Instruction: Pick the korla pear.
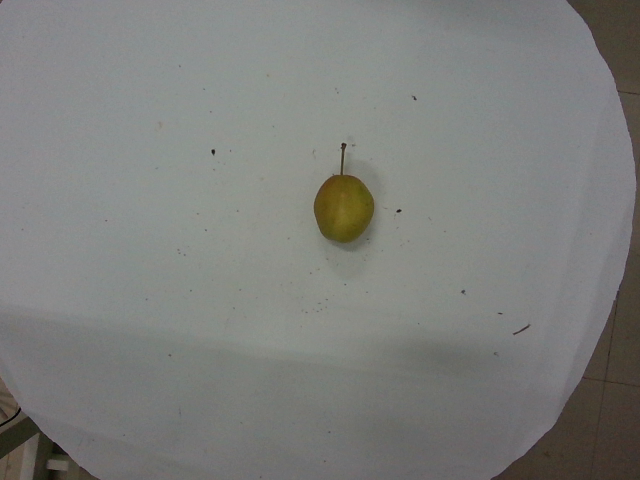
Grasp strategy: vertical